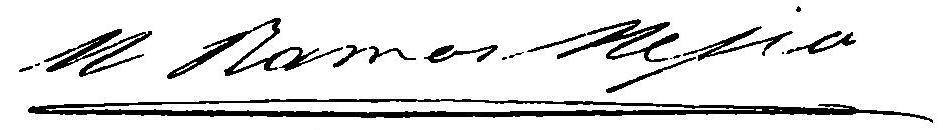
Signature of: matías ramos mejía